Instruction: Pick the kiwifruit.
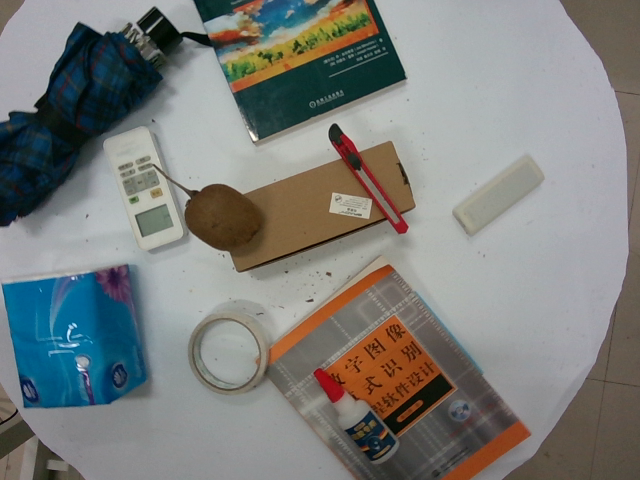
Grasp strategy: vertical